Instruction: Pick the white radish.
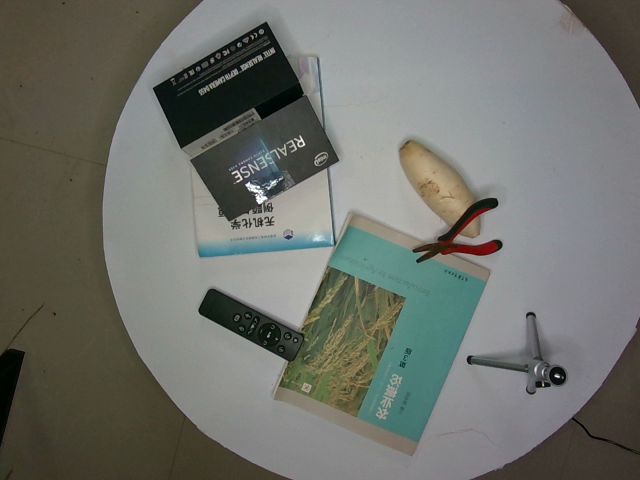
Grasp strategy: vertical